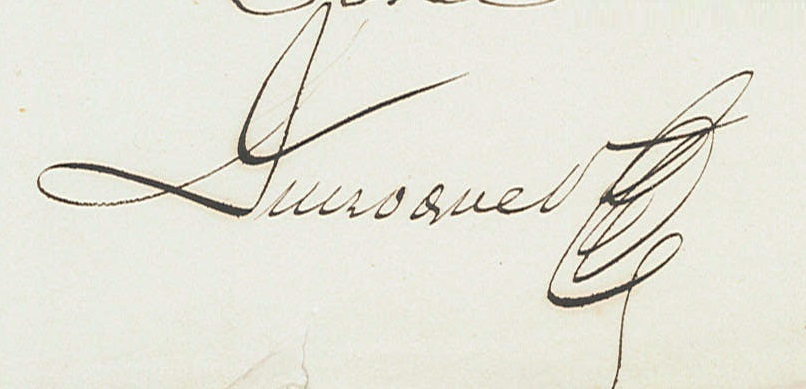
Signature of: pierre alexandre ducroquet